Question: What might the diagnosis be?
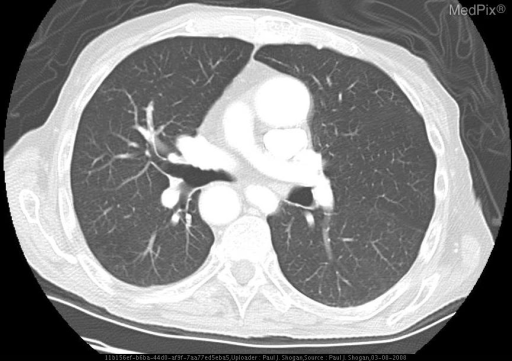
Answer: The possible diagnosis includes •  False-positive on Radiography:  Technologists or radiologist’s inattention to labeling of the radiograph.  The technologist prepares for a PA radiograph, labels the image, but images the patient in an AP projection.

•  False-Positive on CT:  Depending on how the patient is positioned into the CT scanner, head first or feet first, supine or prone, and if incorrectly marked by the technologist, the left-right orientation will be displayed erroneously suggesting situs inversus.

•  Situs Inversus
•  Situs Inversus totalis
•  Dextrocardia
•  Situs ambiguous or heterotaxy
•  Kartagener Syndrome.